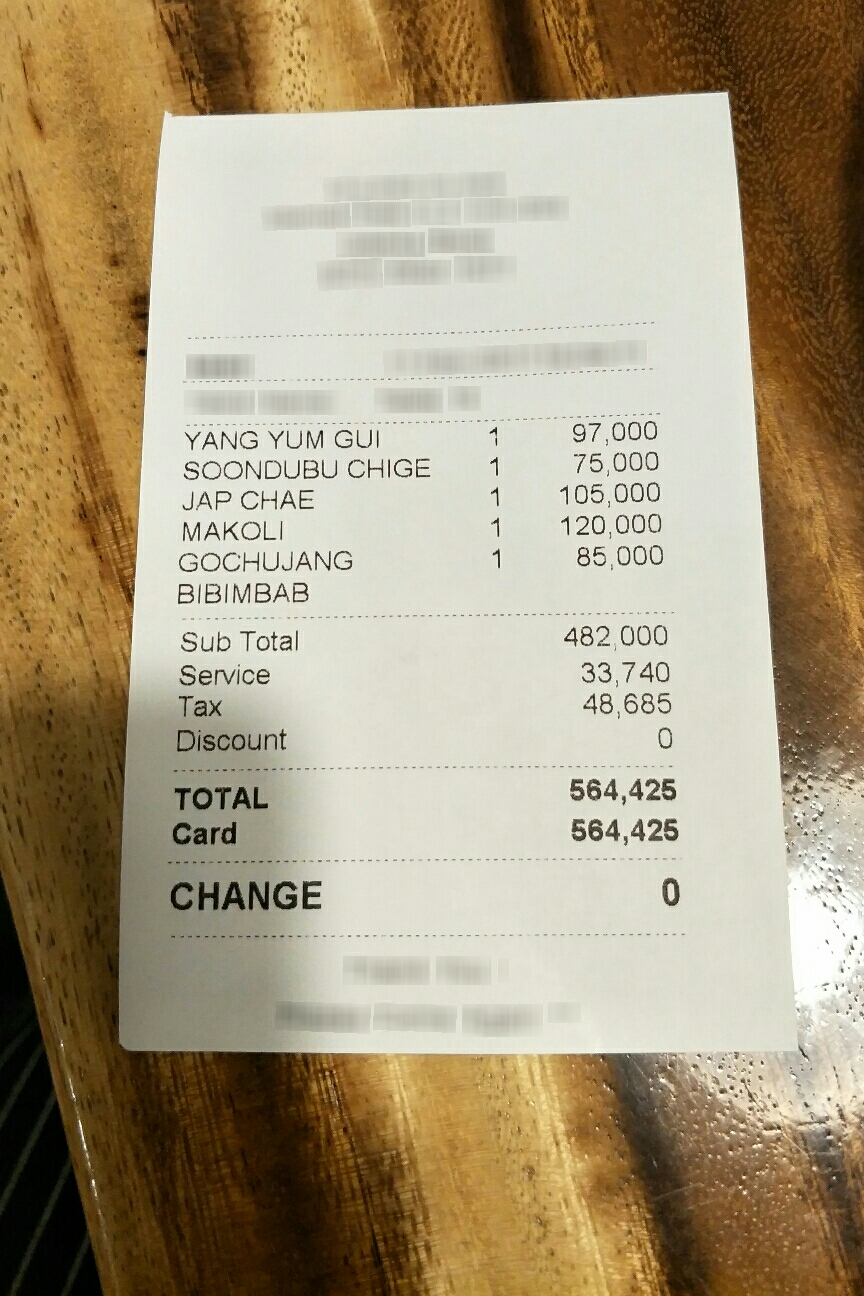
Number of items: 6
Subtotal: 482,000
Service charge: 33,740
Tax: 48,685
Total: 564,425
OCR text regions:
text: YANG
text: YUM
text: GUI
text: 1
text: 97,000
text: SOONDUBU
text: CHIGE
text: 1
text: 75,000
text: JAP
text: CHAE
text: 1
text: 105,000
text: MAKOLI
text: 1
text: 120,000
text: GOCHUJANG
text: 1
text: 85,000
text: Sub
text: Total
text: 482,000
text: Service
text: 33,740
text: Tax
text: 48,685
text: Discount
text: 0
text: TOTAL
text: 564,425
text: Card
text: 564,425
text: CHANGE
text: 0
text: BIBIMBAB